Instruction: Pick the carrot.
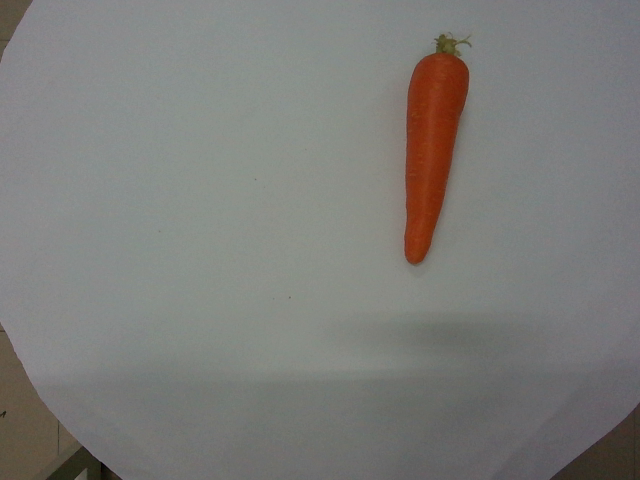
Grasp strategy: vertical